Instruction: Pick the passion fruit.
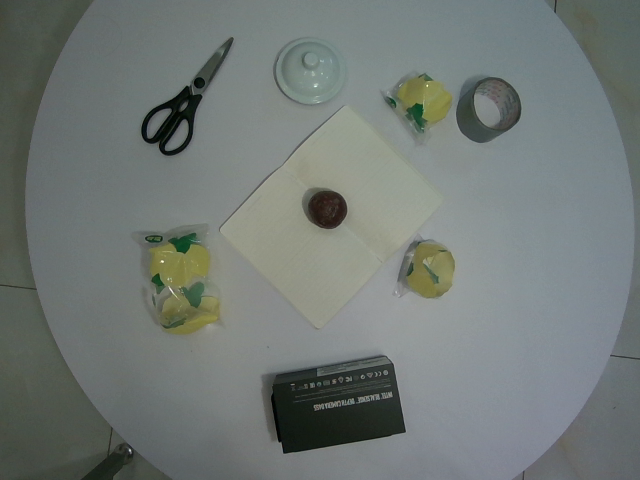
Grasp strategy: vertical